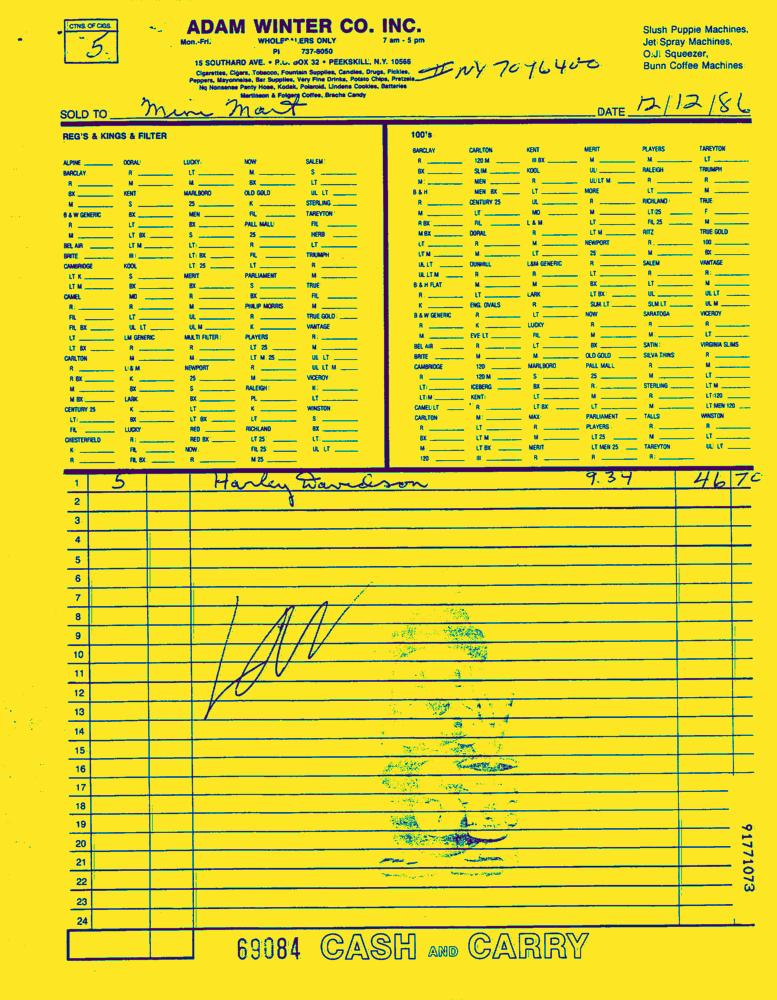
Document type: Invoice-Doc